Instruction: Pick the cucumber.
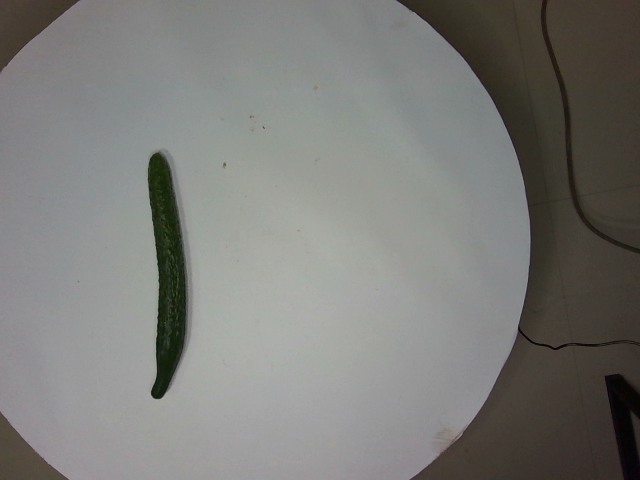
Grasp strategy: vertical